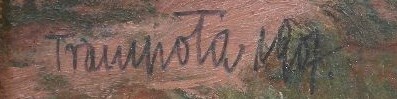
Signature of: jan trampota